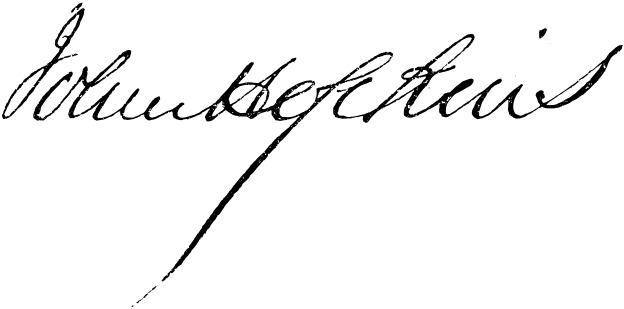
Signature of: johns hopkins